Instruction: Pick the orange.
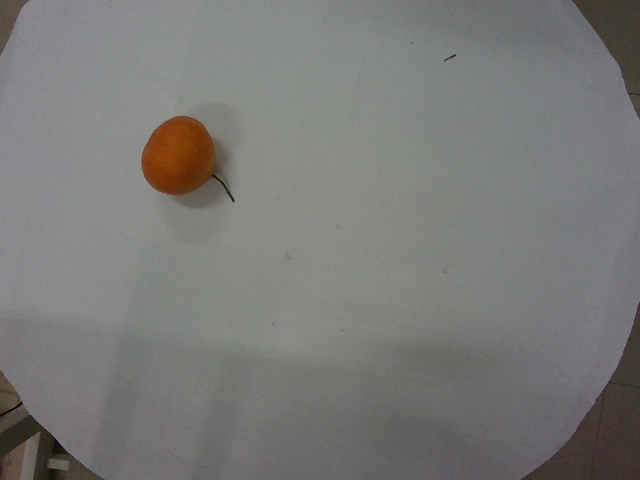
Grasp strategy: vertical